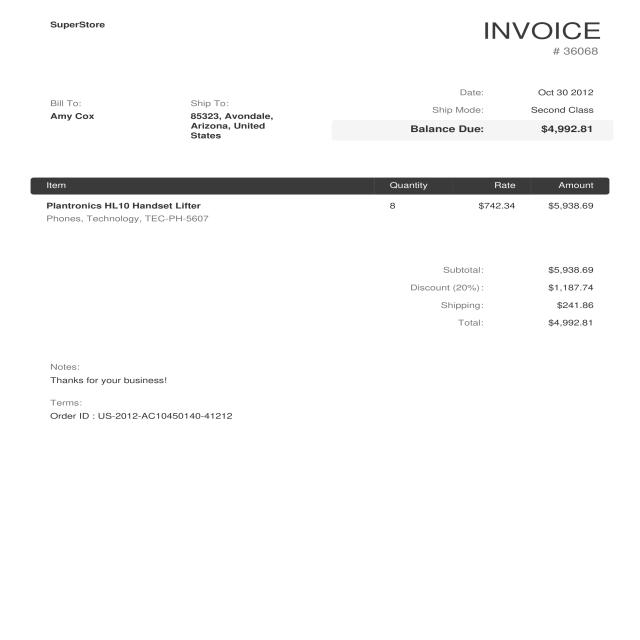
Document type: Invoice